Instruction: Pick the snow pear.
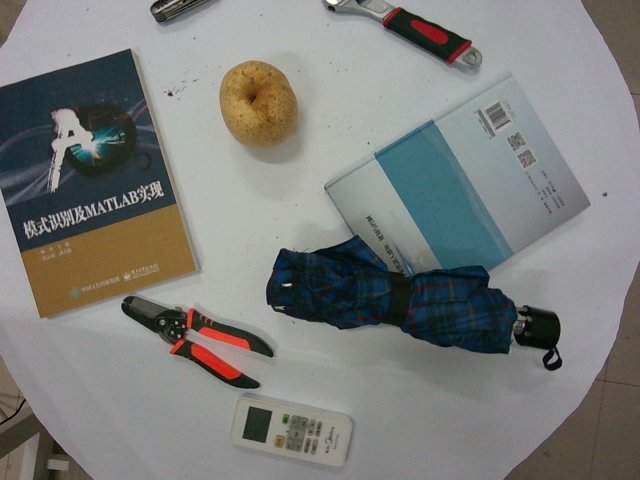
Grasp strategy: vertical